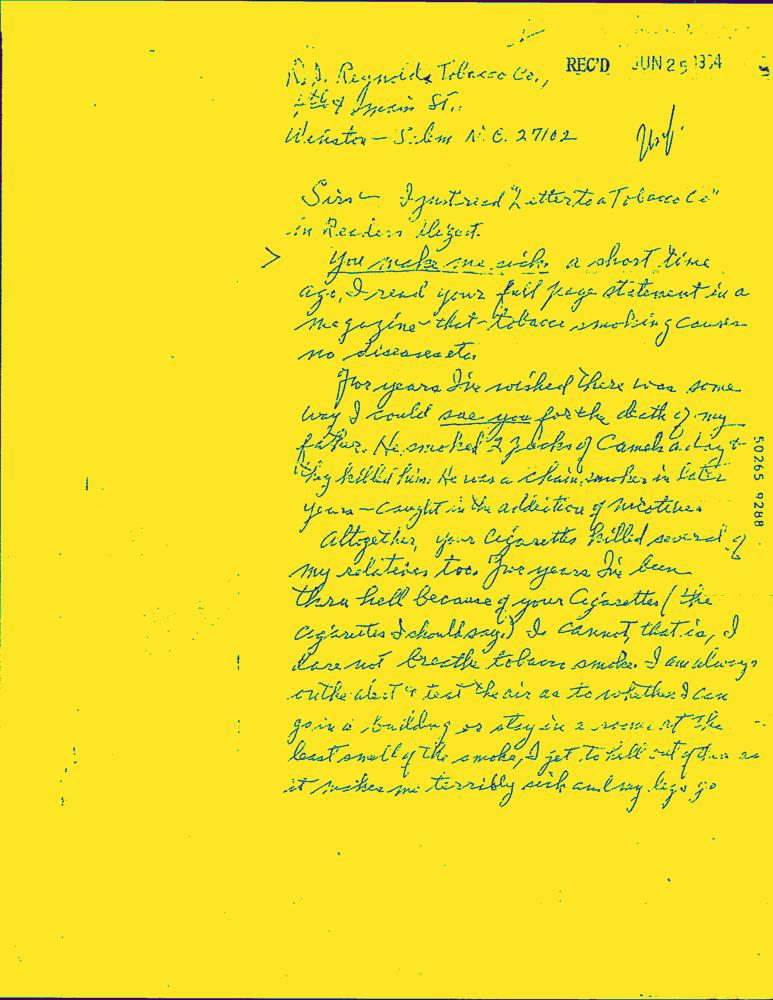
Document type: Hand-Written